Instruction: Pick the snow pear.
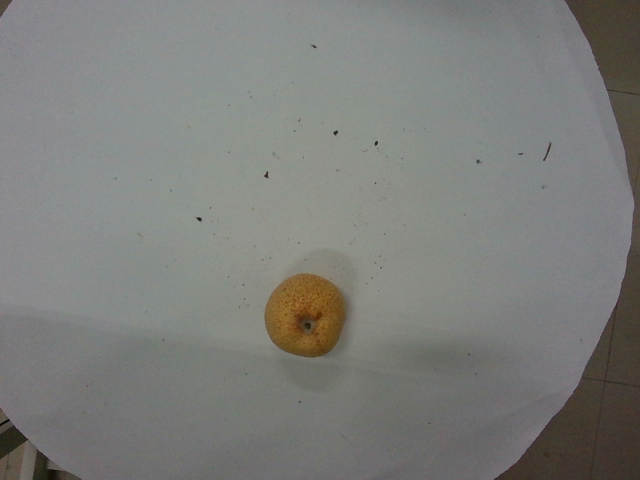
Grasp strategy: vertical